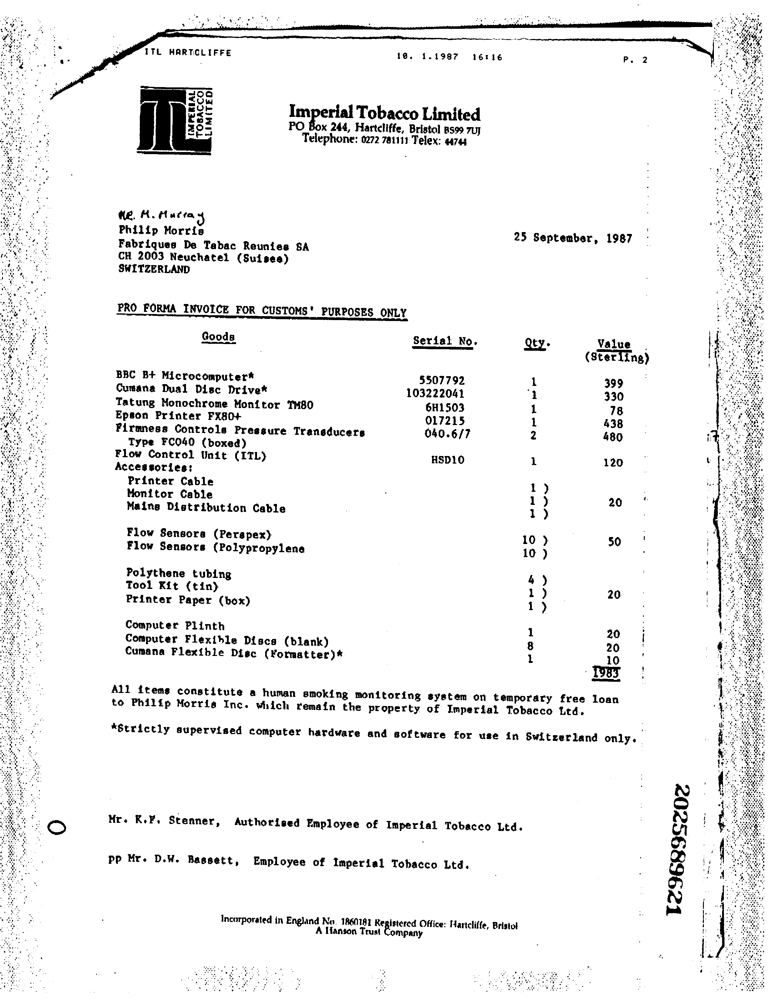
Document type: Invoice